Question: What appears to be the issue?
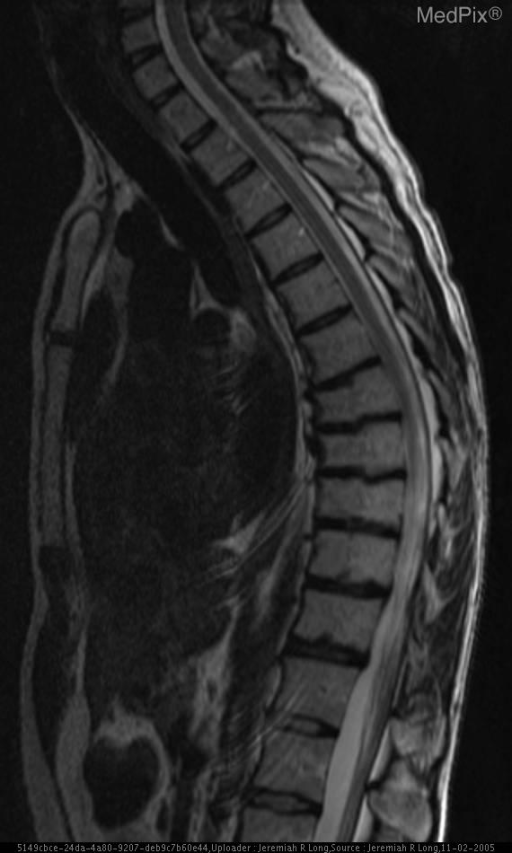
Answer: The findings suggest Anterior wedge deformity of multiple contiguous thoracic vertebral bodies.. T2 weighted image demonstrating anterior wedge deformity of multiple contiguous mid to lower thoracic vertebral bodies.. The patient might have a history of 27 year old man with back pain..